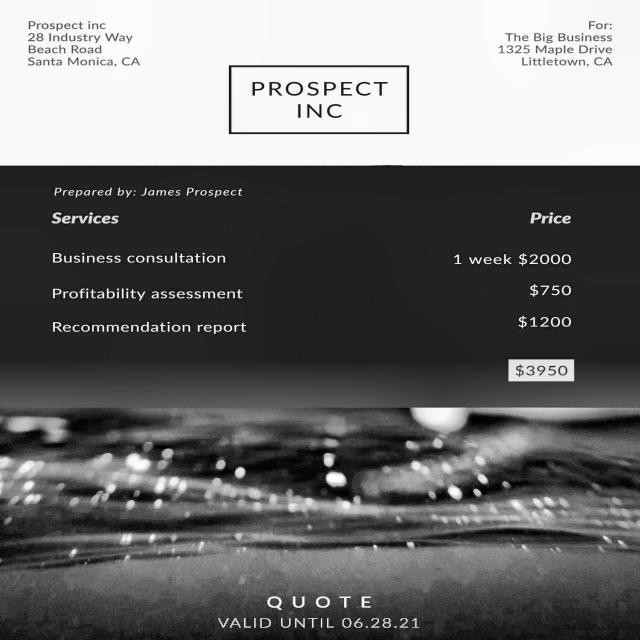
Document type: Invoice